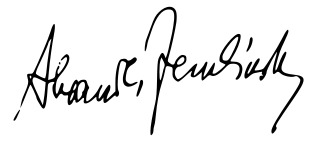
Signature of: alexander von zemlinsky